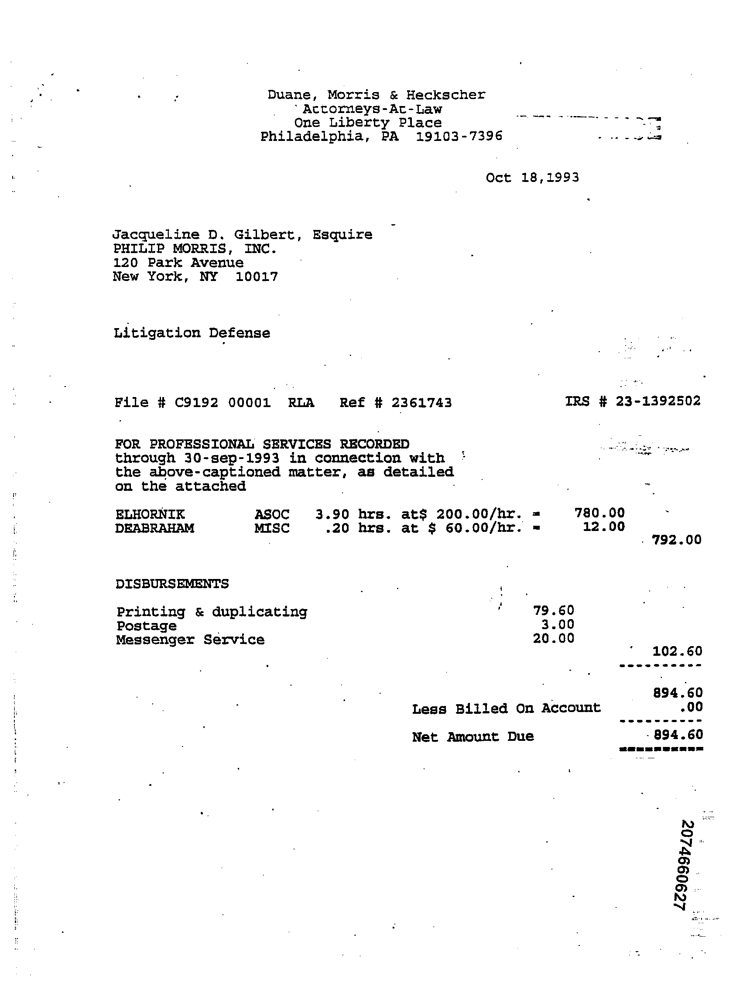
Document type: Invoice